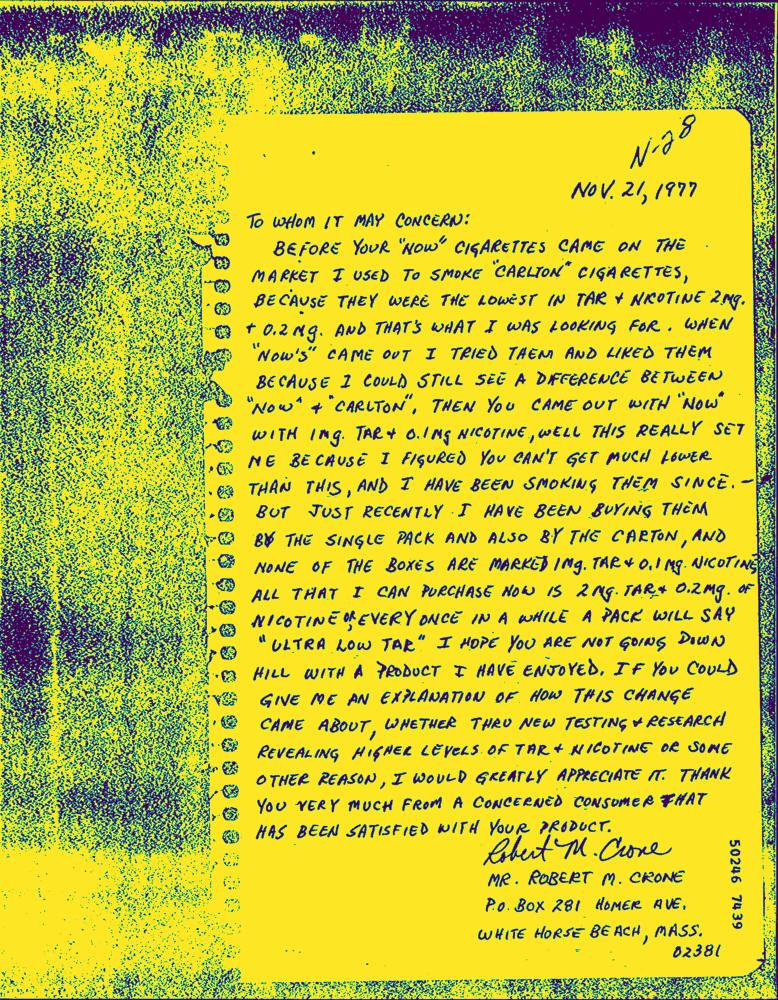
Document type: Hand-Written